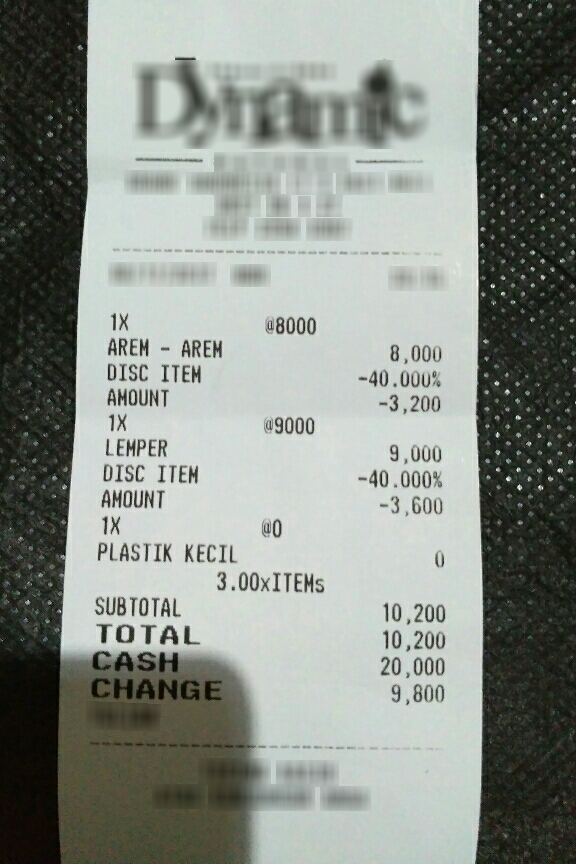
Receipt information:
subtotal: 10,200
total: 10,200
line_items: item_name: AREM - AREM
item_value: 4,800
item_quantity: 1
item_name: LEMPER
item_value: 5,400
item_quantity: 1